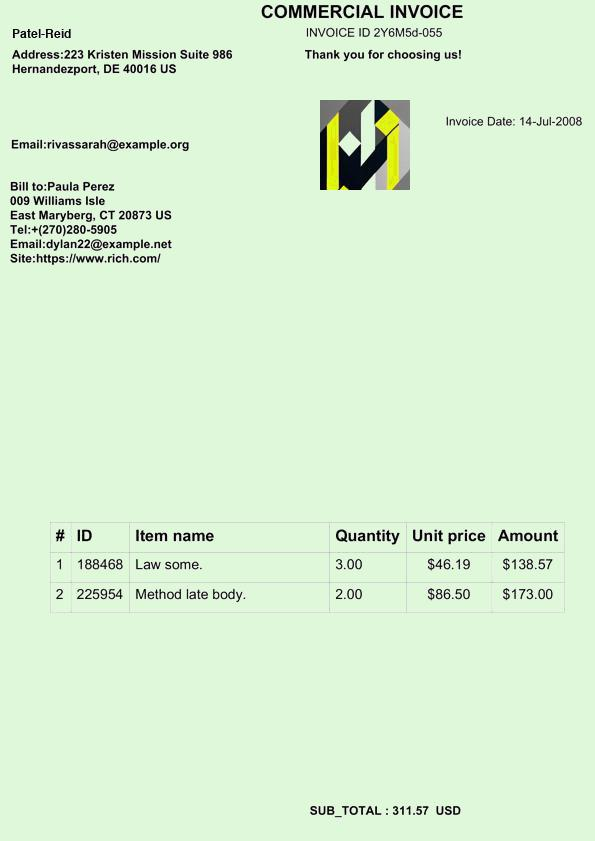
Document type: Invoice